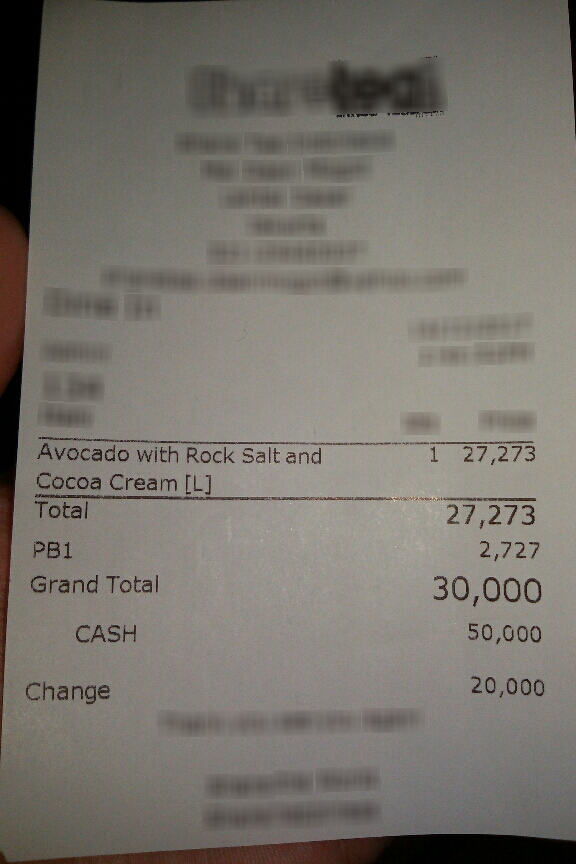
Number of items: 3
Subtotal: 27,273
Tax: 2,727
Total: 30,000
OCR text regions:
text: Avocado
text: with
text: Rock
text: Salt and
text: Cocoa
text: Cream
text: [L]
text: 1
text: 27,273
text: Total
text: 27,273
text: PB1
text: 2,727
text: Grand
text: Total
text: 30,000
text: CASH
text: 50,000
text: Change
text: 20,000